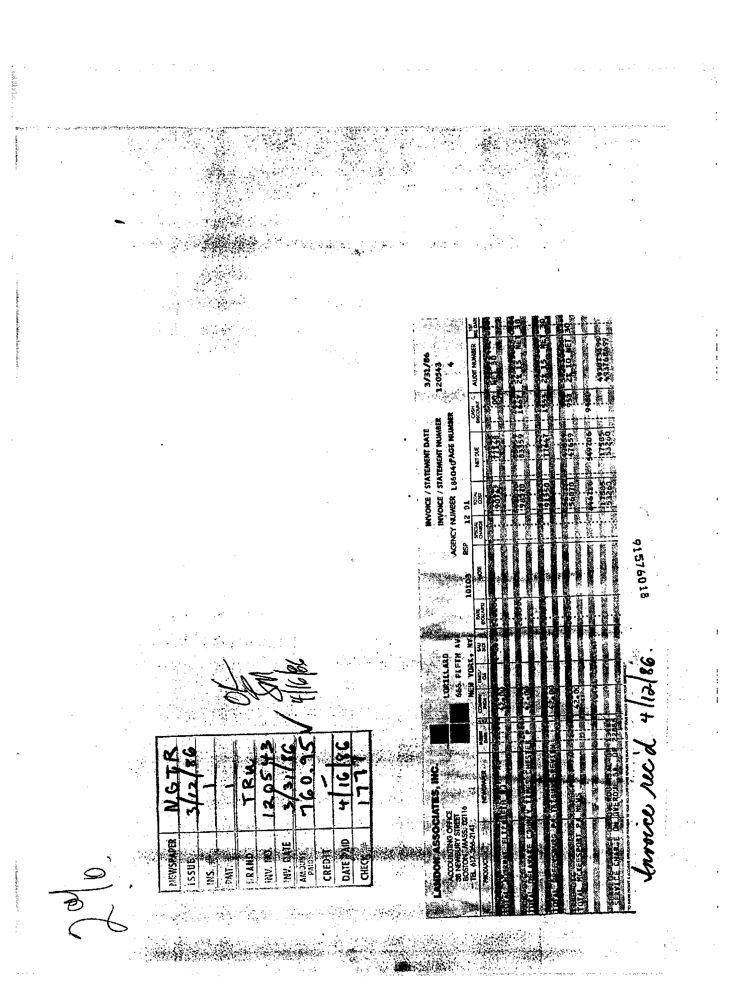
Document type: Invoice